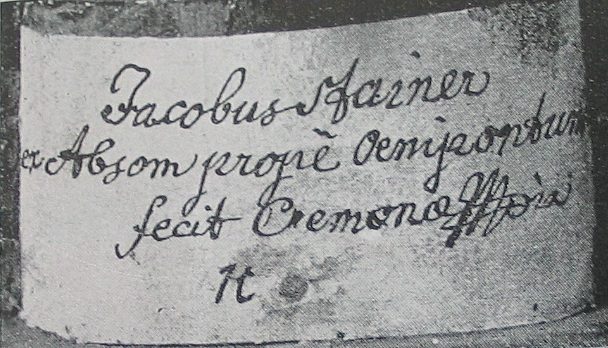
Signature of: jacob stainer